Question: Describe the condition in detail:
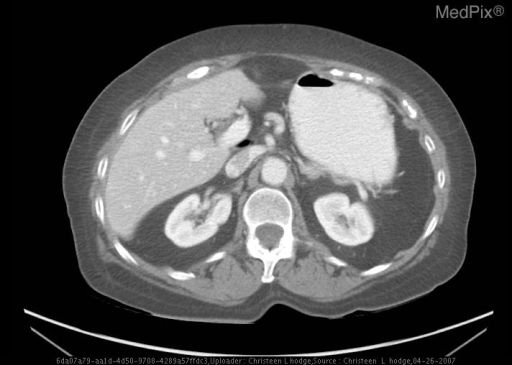
Answer: The disease is discussed as: Common  Locations: Abdomen

Demographics: Infants and children

Radiology:
Diagnosis can be made by upper GI series, barium enema, and CT scan

Prognosis  and  Treatment:
Ladd’s procedure is performed to correct the intestinal malrotation.  In the Ladd’s procedure there is division of ladd’s bands, mobilization of right colon and duodenum, division of adhesions around the SMA and appendectomy may be performed.